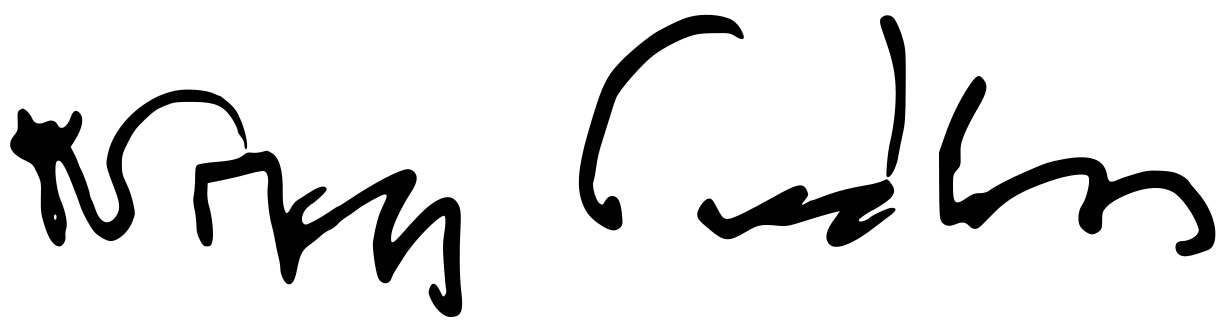
Signature of: nikos gatsos